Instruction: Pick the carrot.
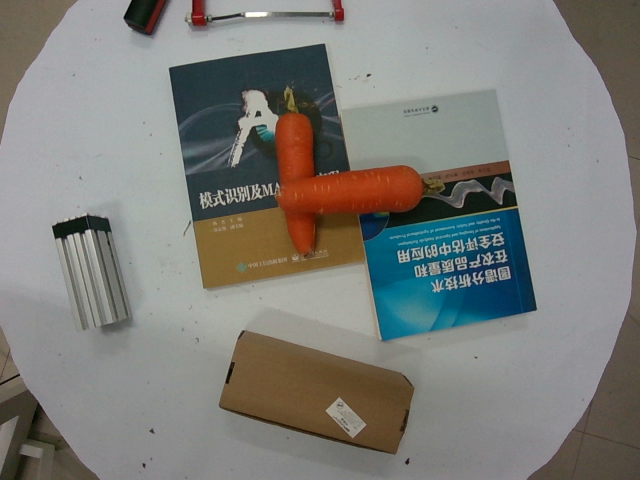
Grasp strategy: vertical